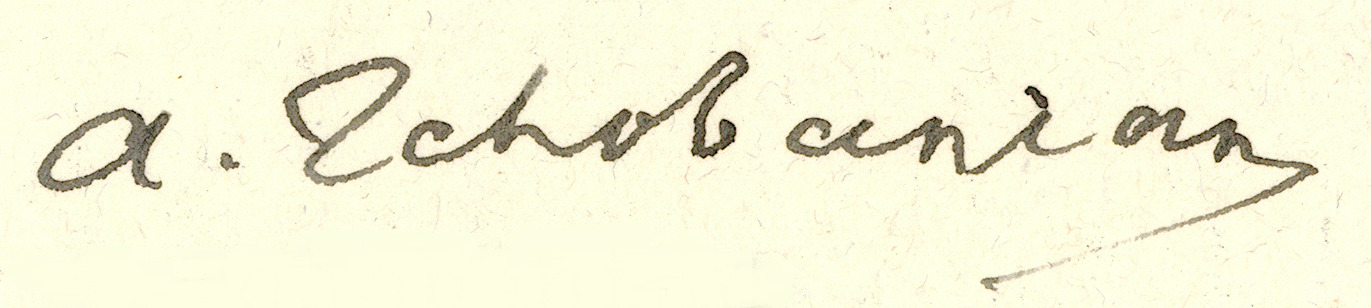
Signature of: arshag chobanian